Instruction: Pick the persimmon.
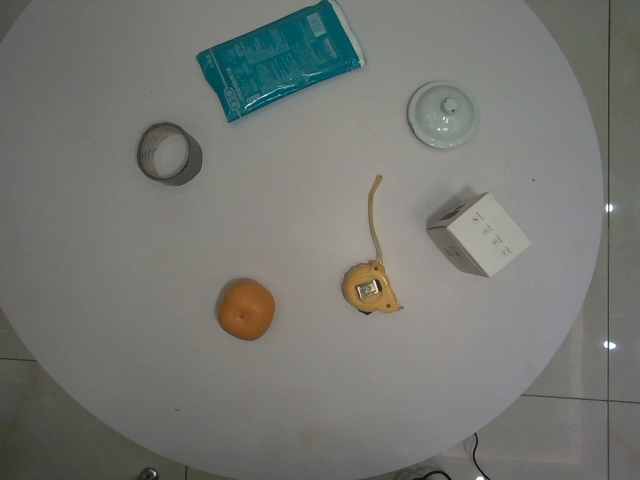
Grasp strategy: vertical